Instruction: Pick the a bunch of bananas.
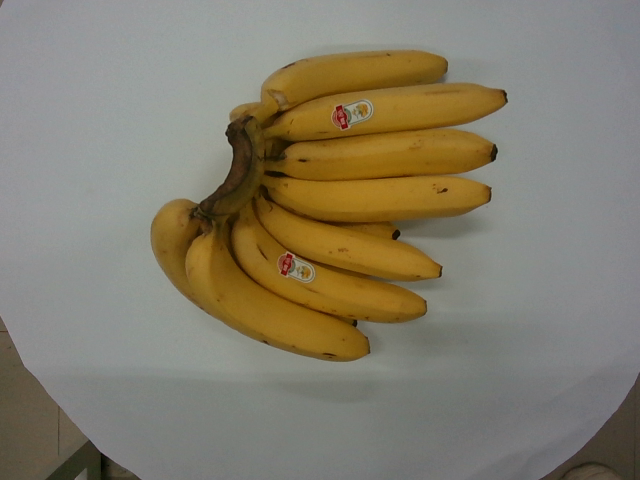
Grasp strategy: vertical